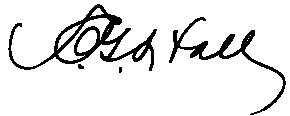
Signature of: crip hall